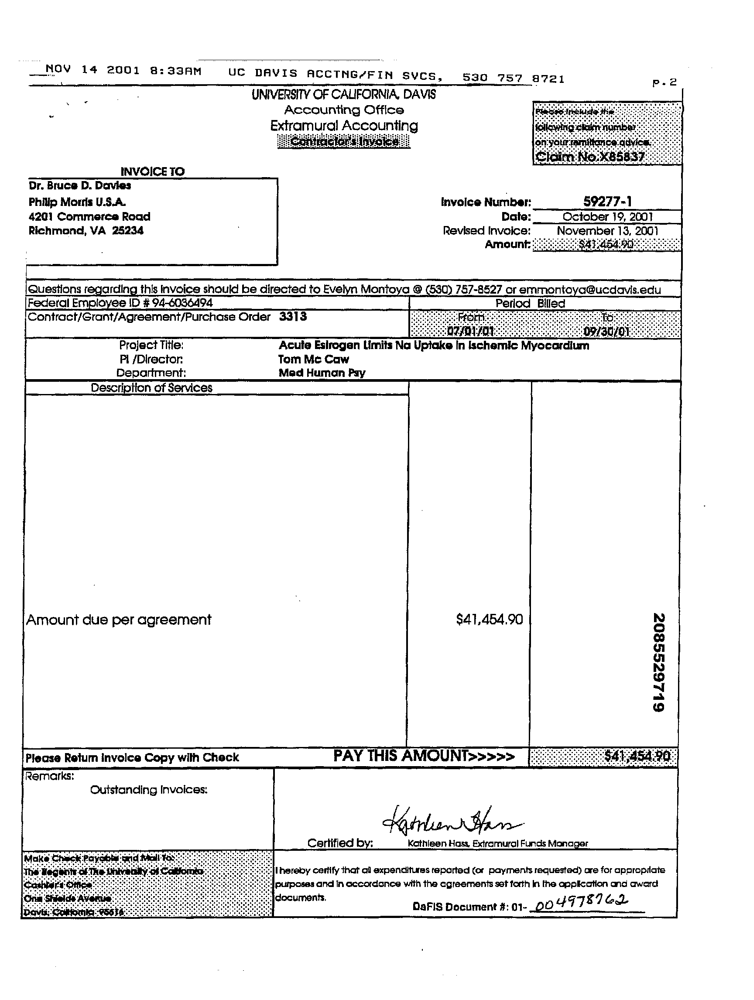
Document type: Invoice